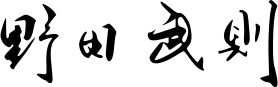
Signature of: takenori noda